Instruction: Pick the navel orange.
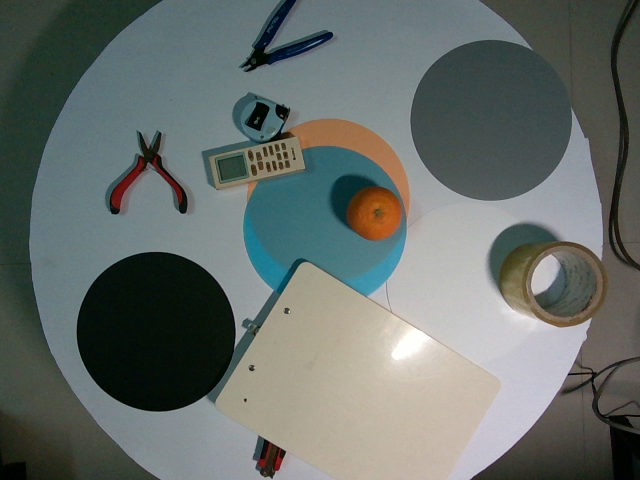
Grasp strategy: vertical